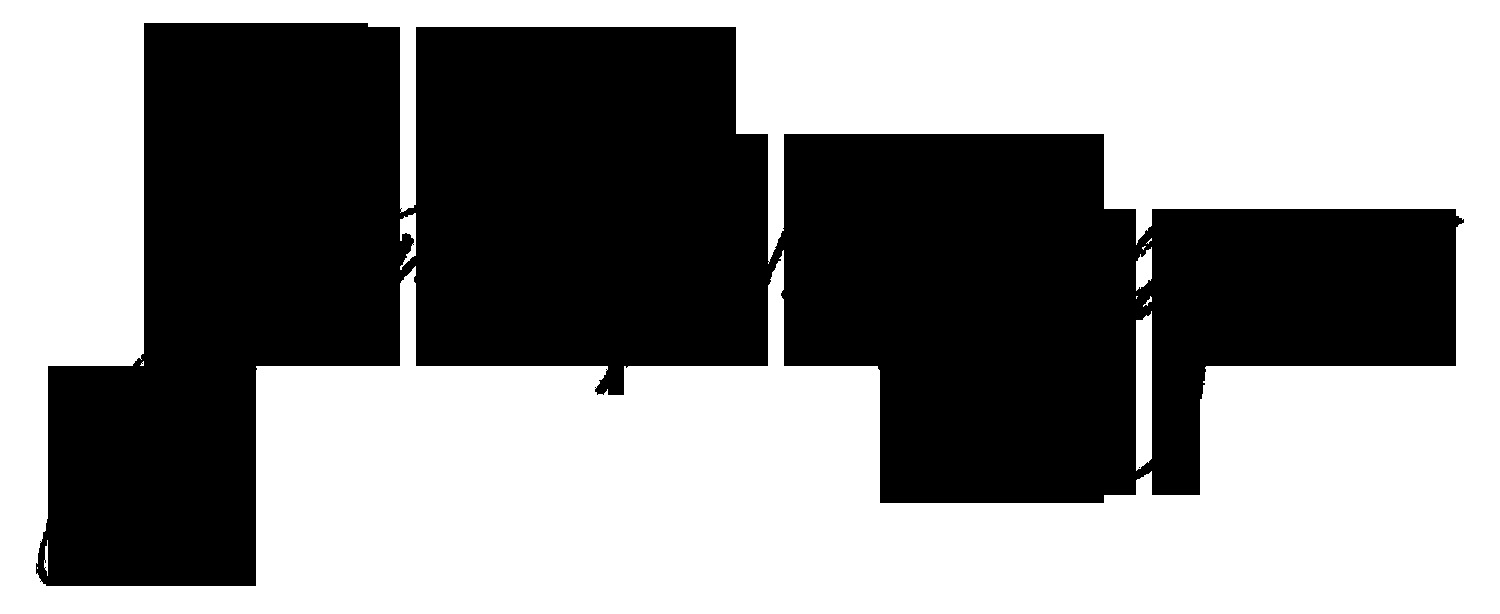
Signature of: james h billington